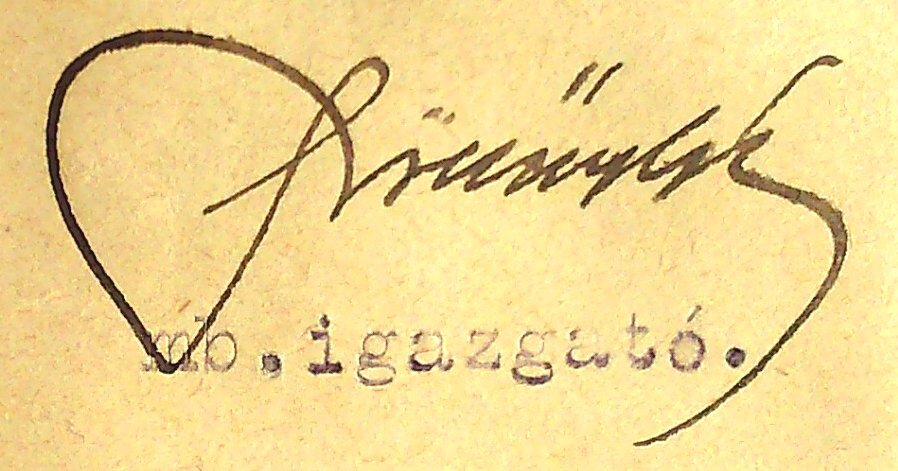
Signature of: géza szöllősy